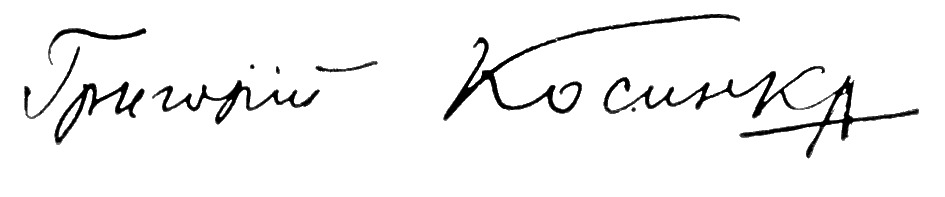
Signature of: hryhorii kosynka